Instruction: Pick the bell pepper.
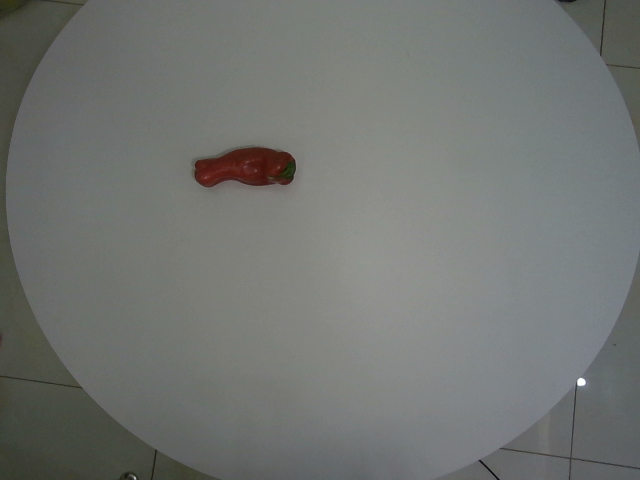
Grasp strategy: vertical